Question: Can you provide the account number mentioned in the document?
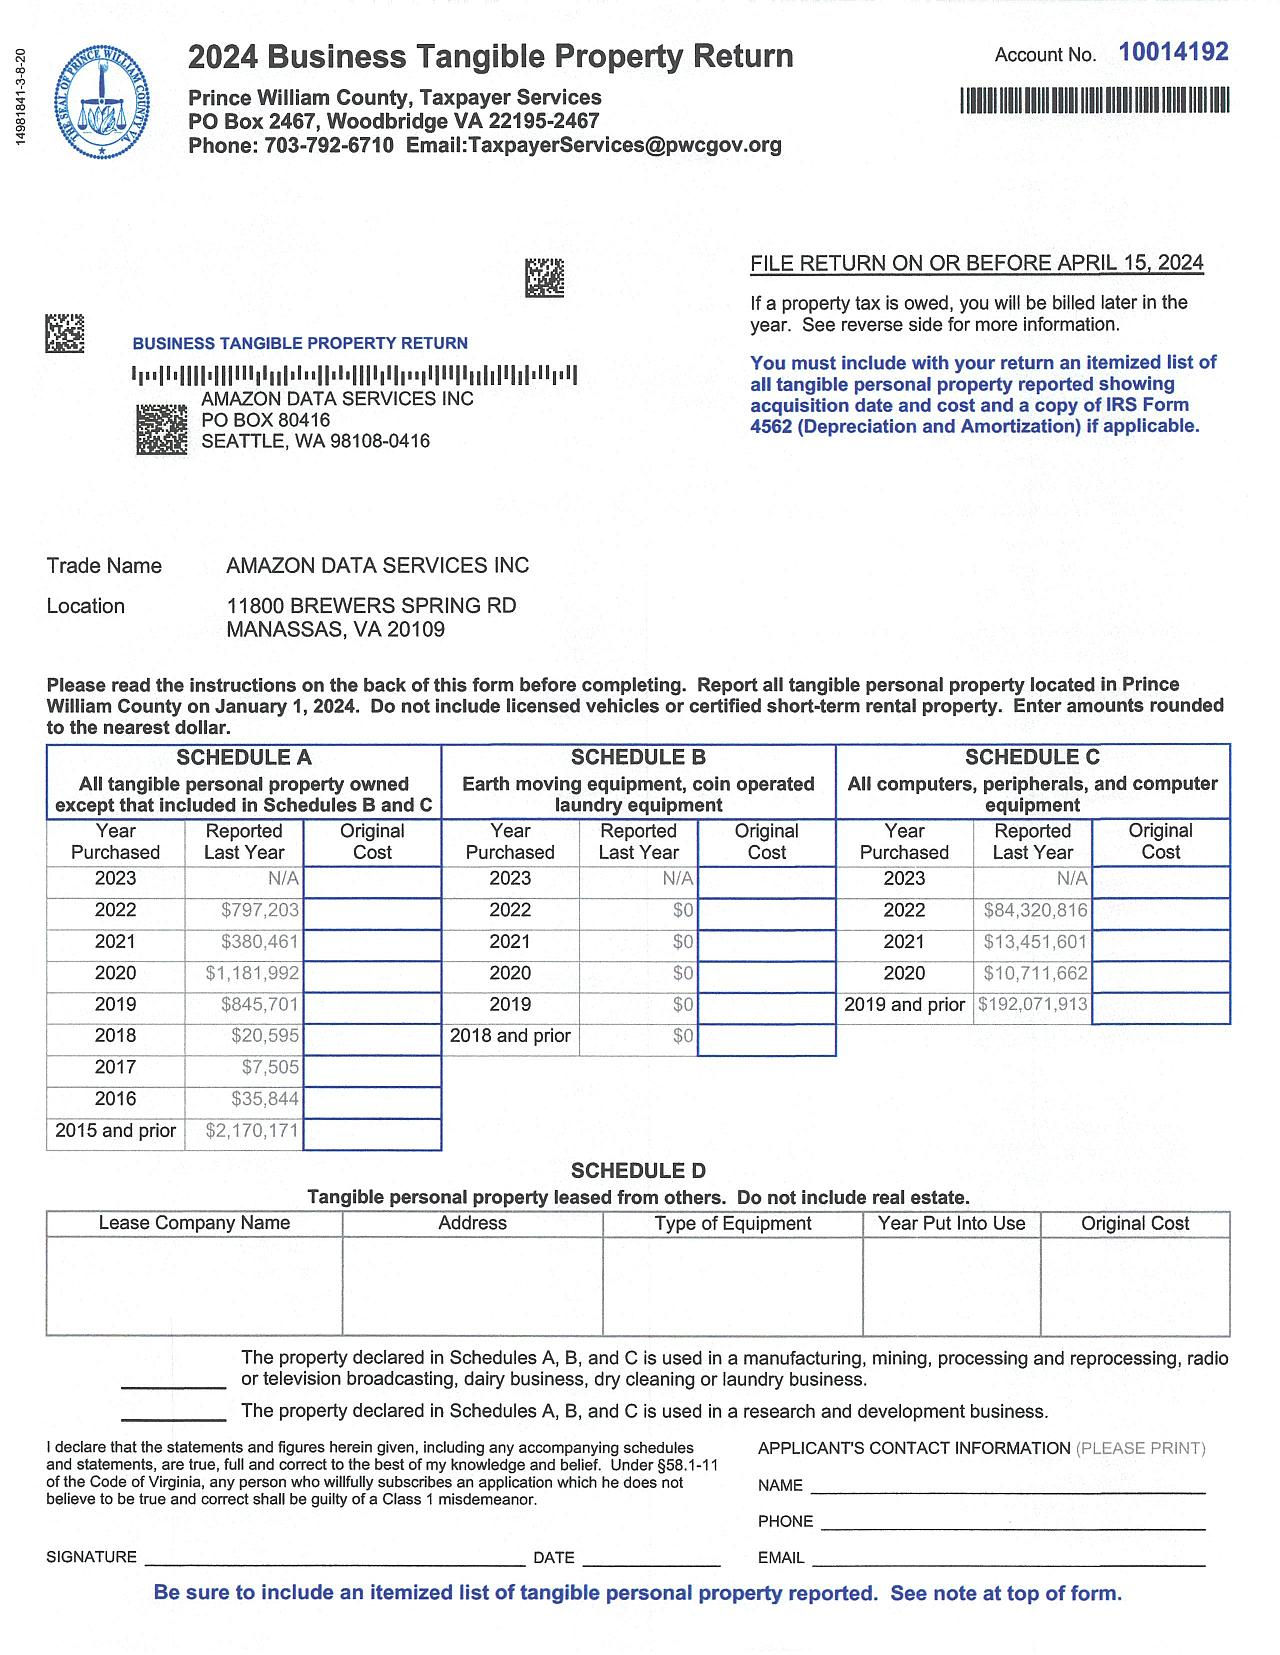
Answer: "10014192"